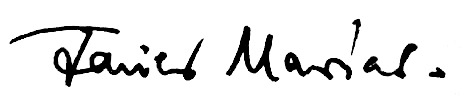
Signature of: javier marías